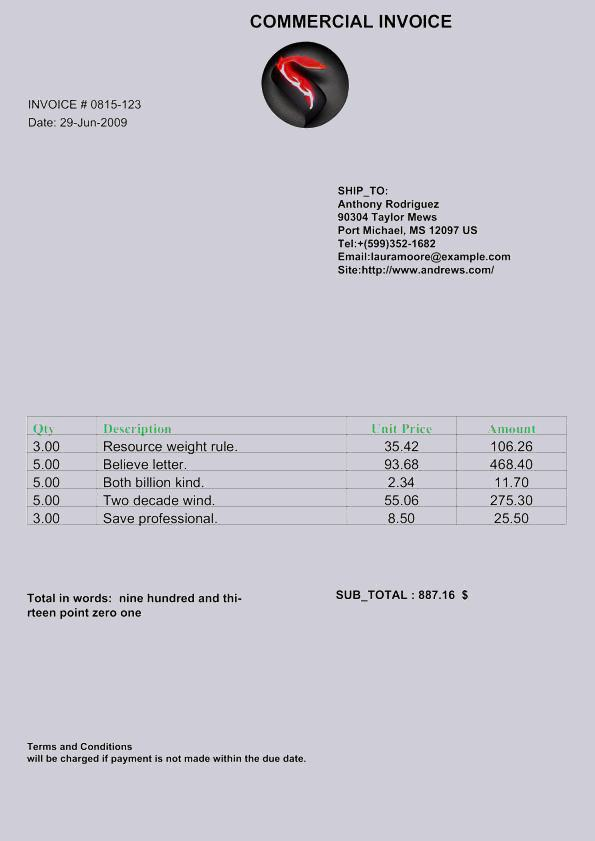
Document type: Invoice